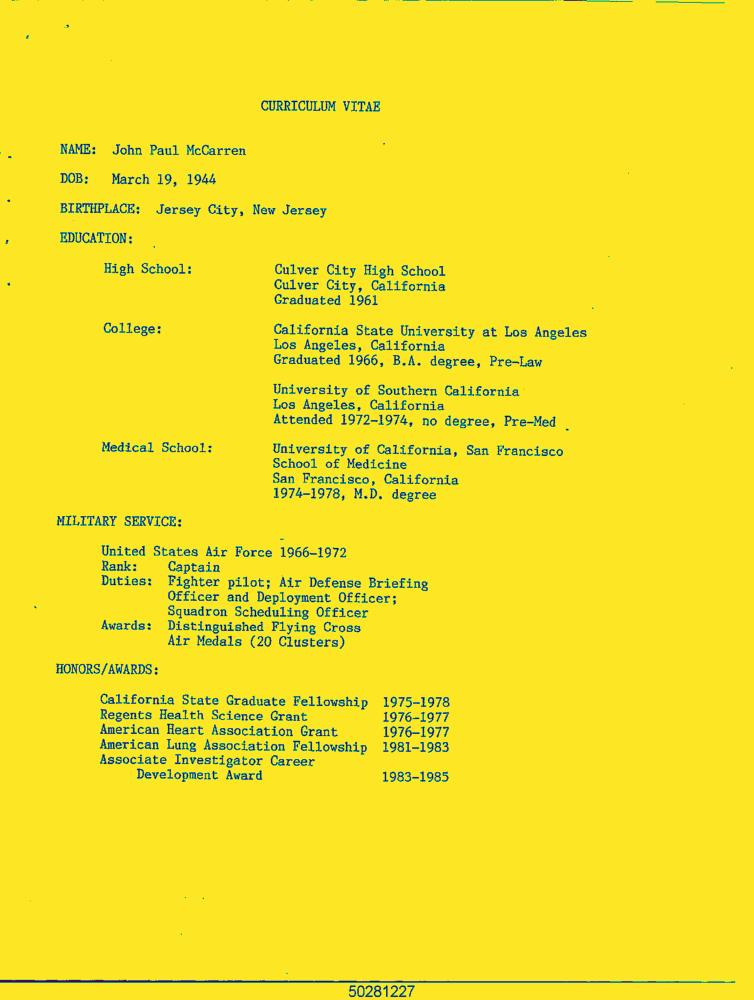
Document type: Resume-Doc